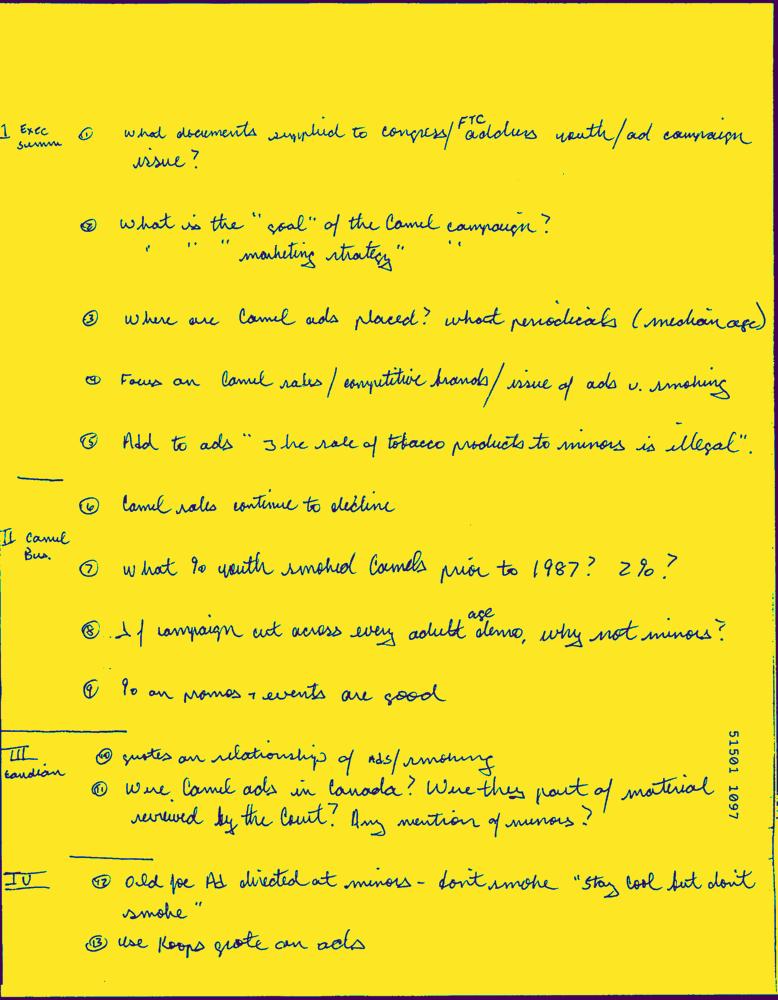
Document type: Hand-Written